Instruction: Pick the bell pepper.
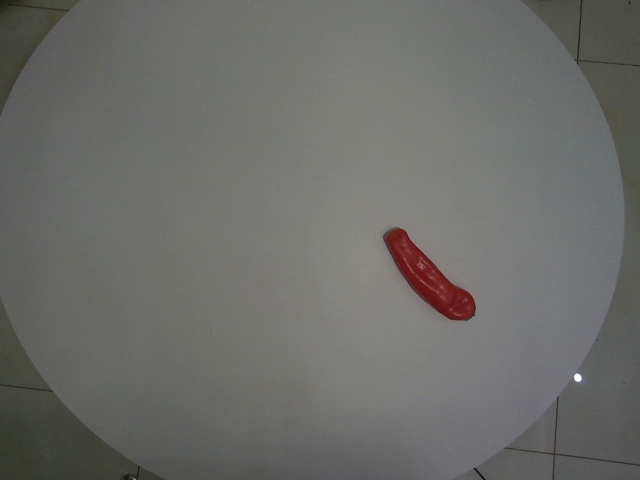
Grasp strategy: vertical